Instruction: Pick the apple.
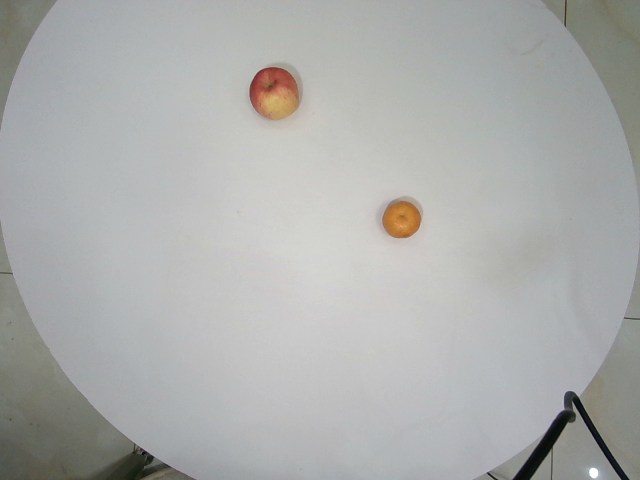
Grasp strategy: vertical